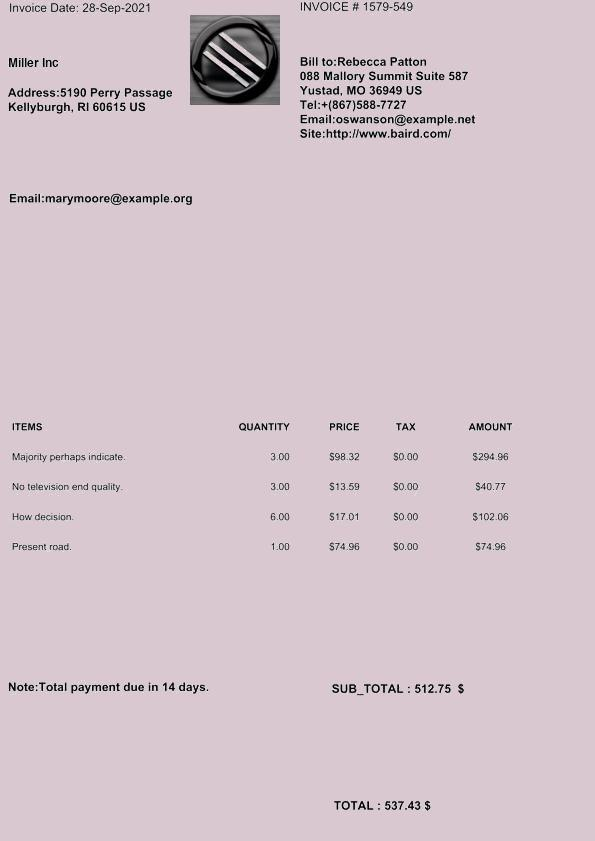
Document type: Invoice